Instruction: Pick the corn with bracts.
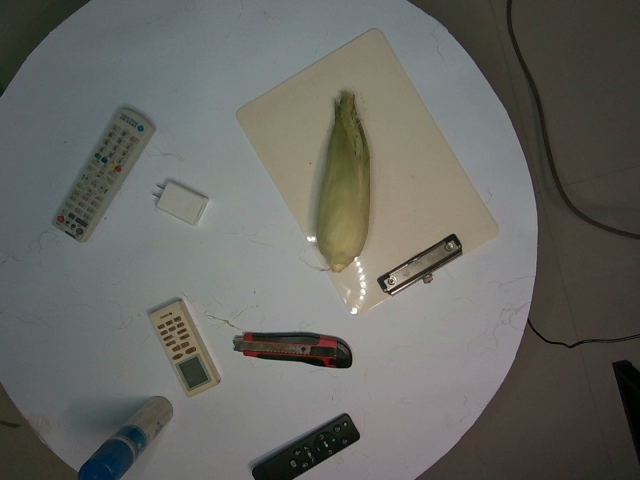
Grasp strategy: vertical